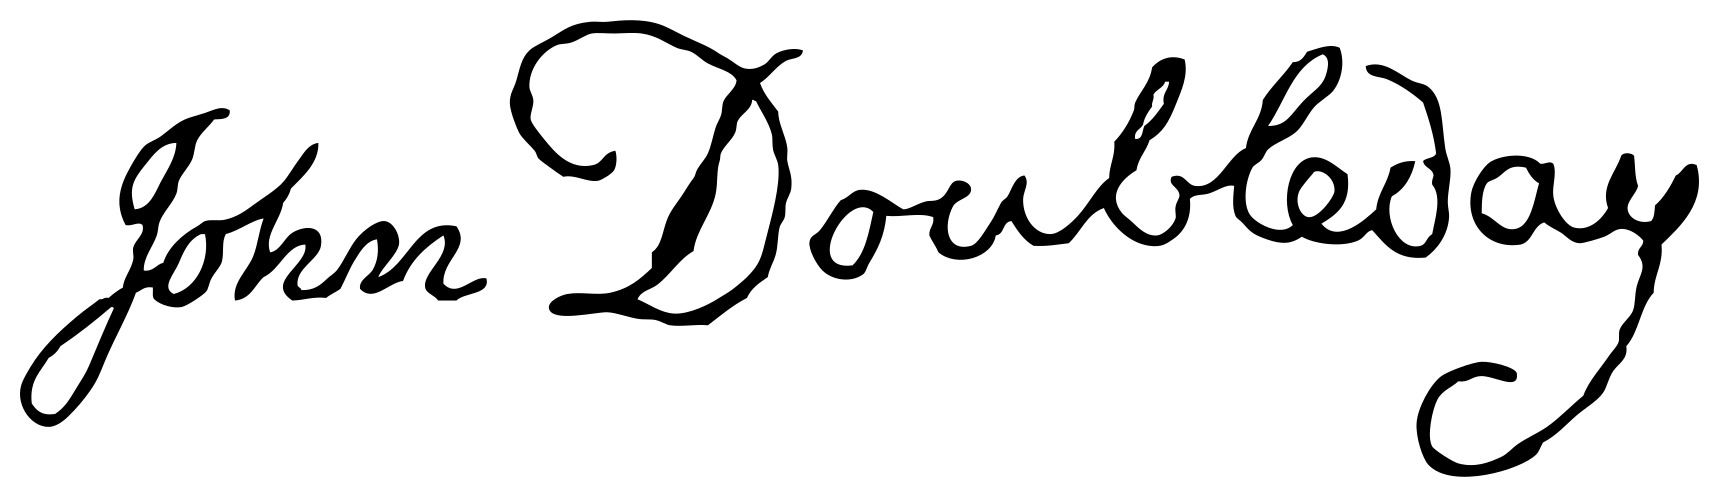
Signature of: john doubleday